Question: Describe the condition in detail:
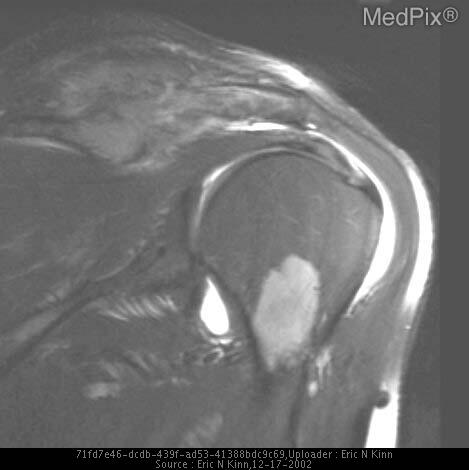
Answer: The disease is discussed as: Multiple Myeloma

Multiple myeloma is the most common primary malignant disease to involve bone.  This abnormal proliferation of cells involves the marrow space and has a varity of imaging findings, which vary per modality.  Imaging with plain film, CT, MRI, Bone Scan and recently PET can all play a complimentary role.
Plain films can show lytic lesions however may only show  osteopenia.  Given that individuals, who at greastest risk are elderly, this may be confused with senile osteoporosis.

CT has greater sensitivity to endosteal erosions however is often limited to aa single body part and has risk of increased exposure to ionizing radiation.

MRI is an excellent modality for marrow space involvement but again is limited by field of view.
Bone scan findings are nonspecific however range from normal, to increased activity with associated fracture, or the difficult "cold" lesion.

Recently PET has shown promise as an imaging technique.  While not approved for multiple myeloma, entire/whole body imaging can be performed and may have increased sensitivity.

Note: additional findings are addressed in other factoids on this site.